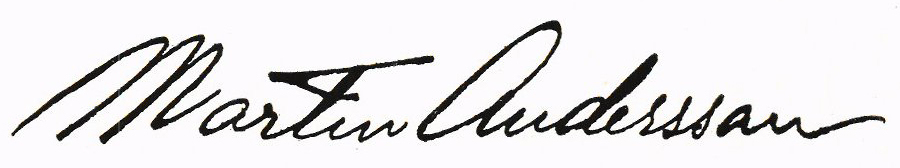
Signature of: martin andersson i igelboda